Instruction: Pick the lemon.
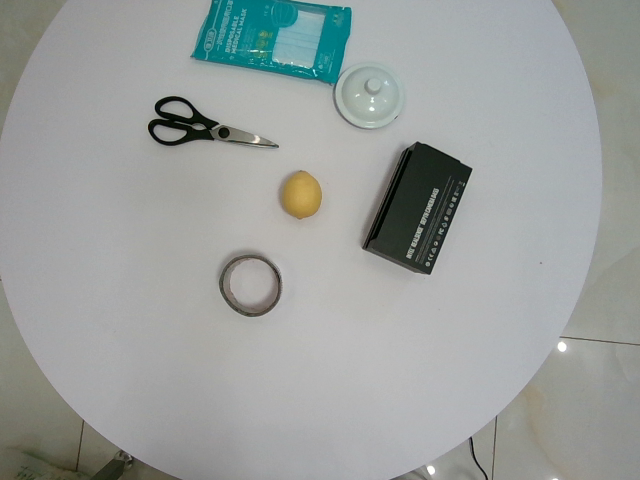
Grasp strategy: vertical